Question: Describe the condition in detail:
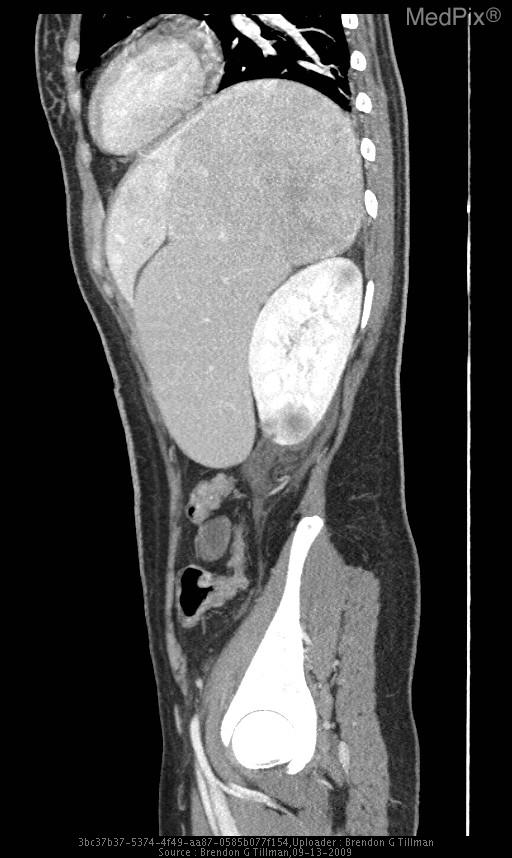
Answer: The disease is discussed as: Hepatic adenoma is a rare benign liver tumor that occurs in patients that take oral contraceptives, anabolic steroids or have glycogen storage disease.  These tumors are usually 5-10 cm in size, have a capsule and are made up of benign hepatocytes.

On CT, hepatic adenomas usually are well defined and hypoattenuating.  They demonstrate early enhancement.  On MRI, hepatic adenomas can be hyperintense, hypointense or isointense on T1.  On T2 they are isointense to hyperintense.  Early arterial enhancement is seen with the lesion appearing isointense on delayed images.

Differential diagnosis includes focal nodular hyperplasia, fibrolamellar hepatocellular carcinoma and hypervascular metastatic disease. Focal nodular hyperplasia is typically isointense on T1 and T2 images.  There is also early enhacment seen.  However, a central scar is usually seen in FNH and not in hepatic adenomas.  Fibrolamellar HCC is usually large, heterogeneous, and contains calcificaltions.  Lymphadenopathy is seen in majority of patients.  In metastatic disease, there are usually multiple lesions that are T1 hypointense, T2 markedly hyperintense.  Fat and hemorrhage is common in adenomas but rare in metastases.

Treatment of hepatic adenomas is controversial.  It usually involves cesation of oral contraceptives.  Some literature advocates removal of the lesion due to risk of hemorrhage and malignant transformation.